Question: How does the patient history play a role?
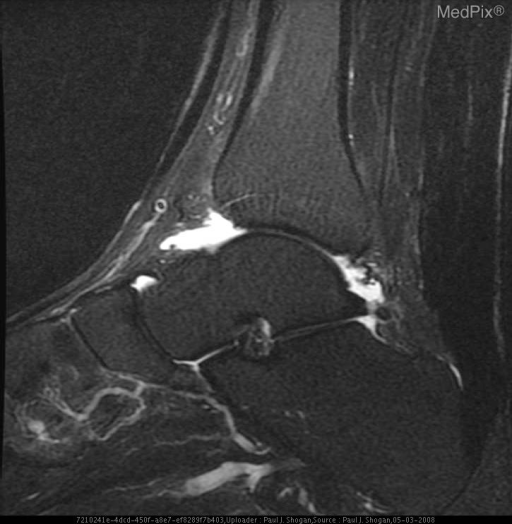
Answer: The patient's history of 51 yo male with soft-tissue ankle mass. is key in understanding the case.